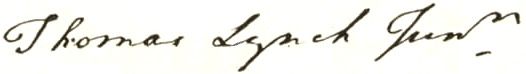
Signature of: thomas lynch